Question: How is the history relevant to the case?
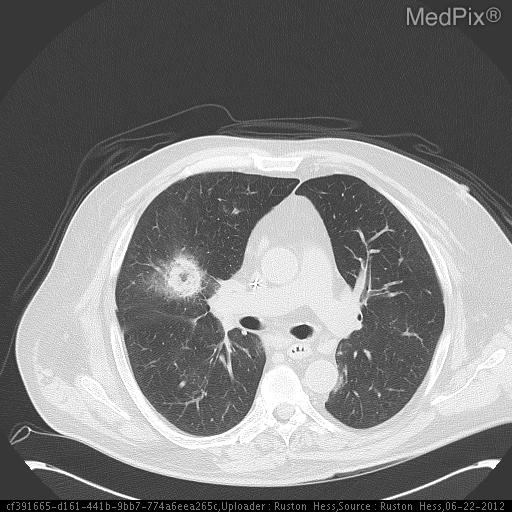
Answer: The patient's history of 68 year old man with a past medical history of AML, HTN, Type 2 DM, and CHF s/p FLAG chemotherapy for recurrent AML.  He was admitted to the ICU because of severe neutropenia. is key in understanding the case.